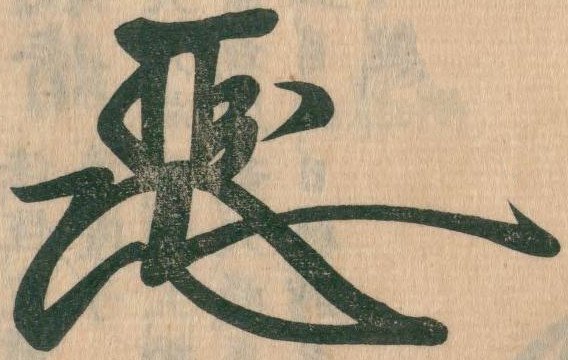
Signature of: ashikaga yoshitane